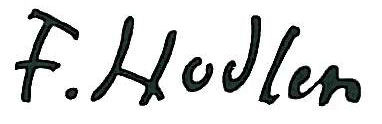
Signature of: ferdinand hodler